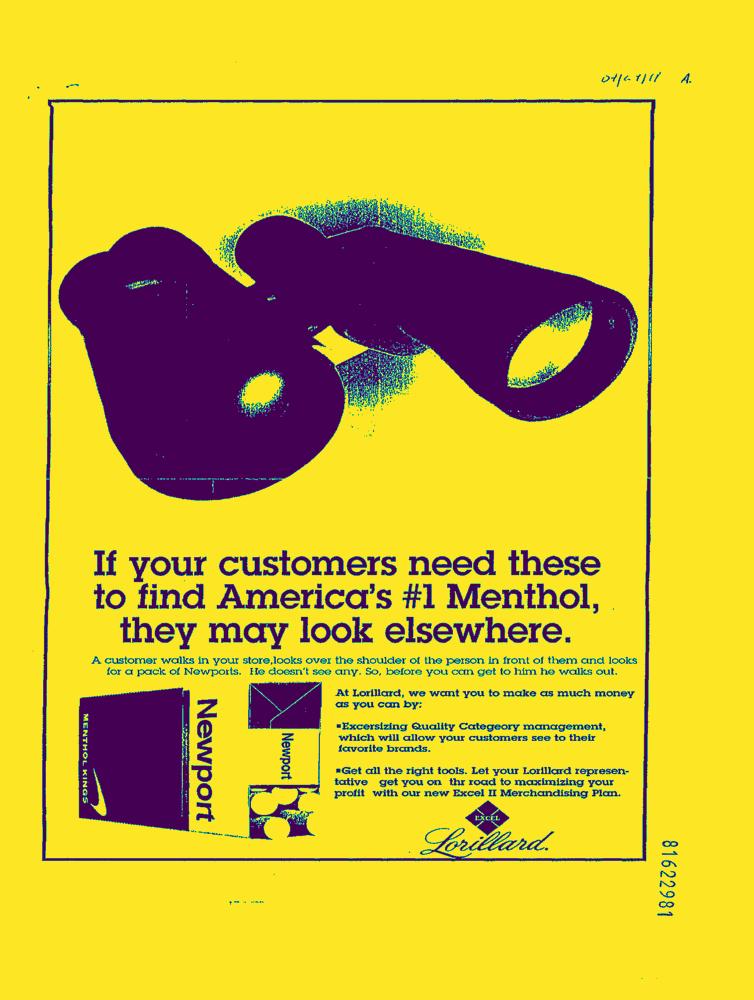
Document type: AD